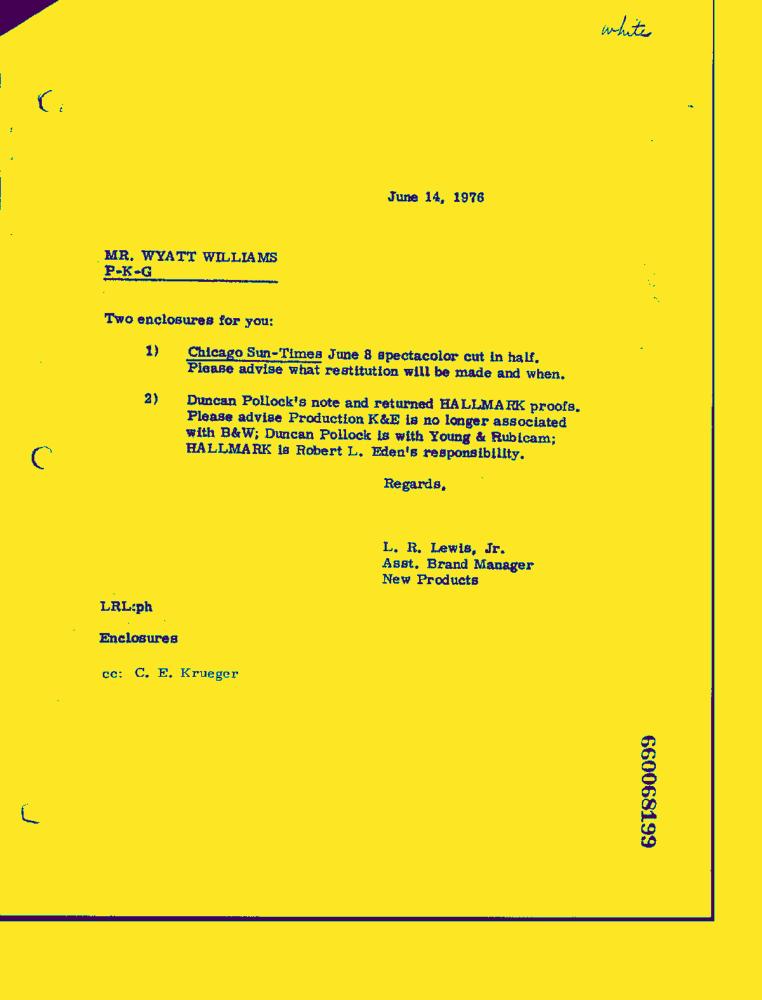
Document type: Letter-Doc